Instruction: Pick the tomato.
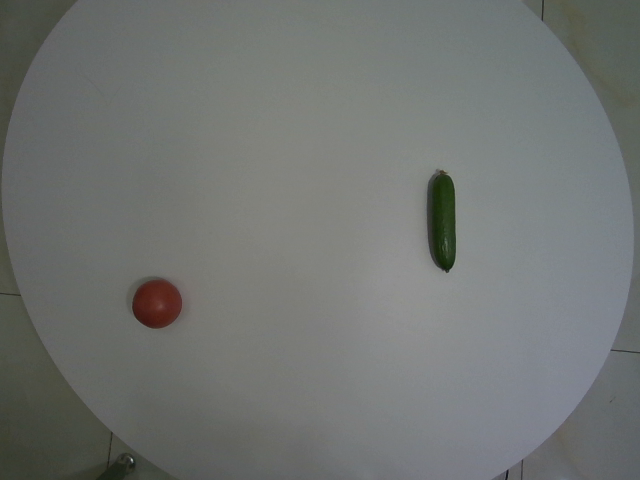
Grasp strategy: vertical